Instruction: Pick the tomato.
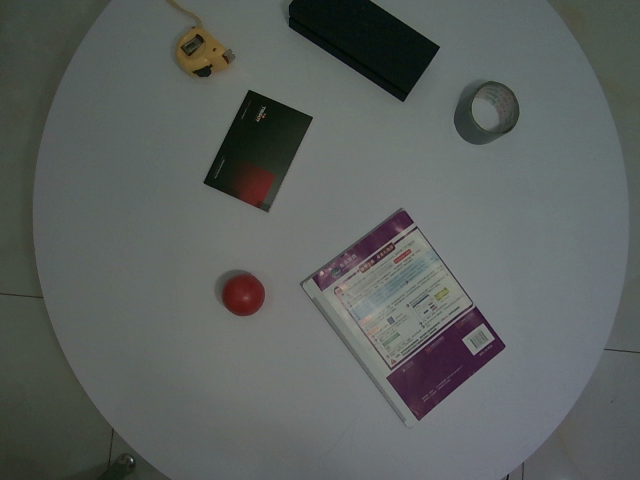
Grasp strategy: vertical